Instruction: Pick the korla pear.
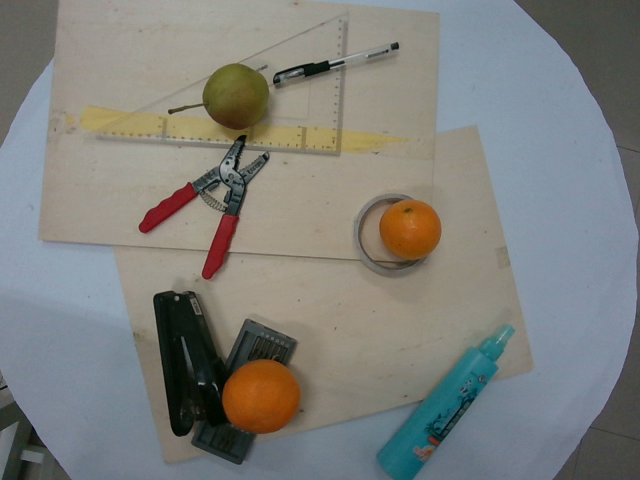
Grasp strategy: vertical